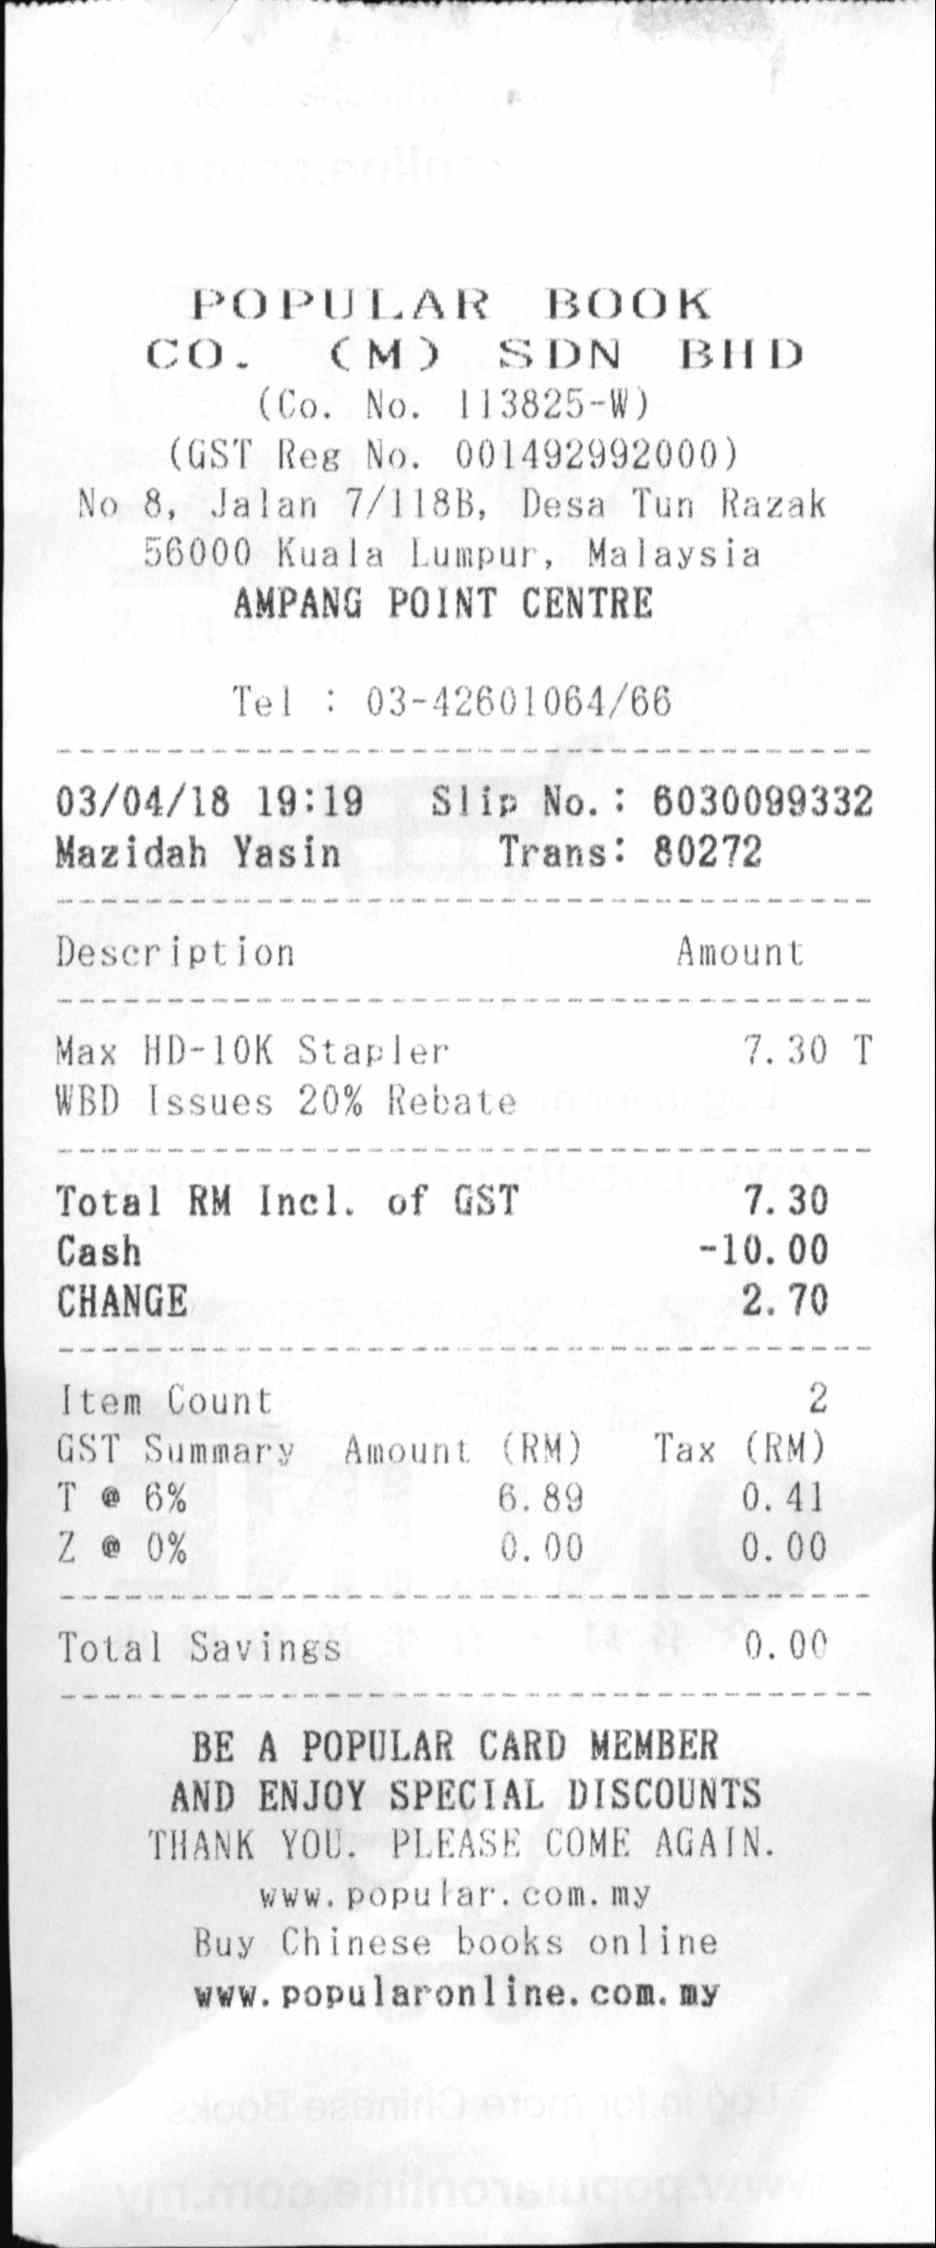
POPULAR BOOK
CO. (M) SDN BHD
(CO. NO. 113825-W)
(GST REG NO. 001492992000)
NO 8, JALAN 7/118B, DESA TUN RAZAK
56000 KUALA LUMPUR, MALAYSIA
AMPANG POINT CENTRE
TEL : 03-42601064/66
03/04/18 19:19
SLIP NO.: 6030099332
MAZIDAH YASIN
TRANS: 80272
DESCRIPTION
AMOUNT
MAX HD-10K STAPLER
7.30 T
WBD ISSUES 20% REBATE
TOTAL RM INCL. OF GST
7.30
CASH
-10.00
CHANGE
2.70
ITEM COUNT
2
GST SUMMARY
AMOUNT (RM)
TAX (RM)
T @ 6%
6.89
0.41
Z @ 0%
0.00
0.00
TOTAL SAVINGS
0.00
BE A POPULAR CARD MEMBER
AND ENJOY SPECIAL DISCOUNTS
THANK YOU. PLEASE COME AGAIN.
WWW.POPULAR.COM.MY
BUY CHINESE BOOKS ONLINE
WWW.POPULARONLINE.COM.MY